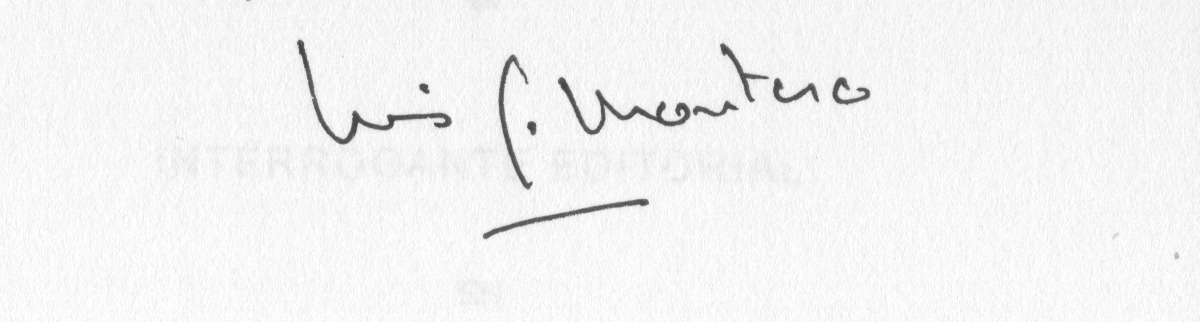
Signature of: luis garcía montero